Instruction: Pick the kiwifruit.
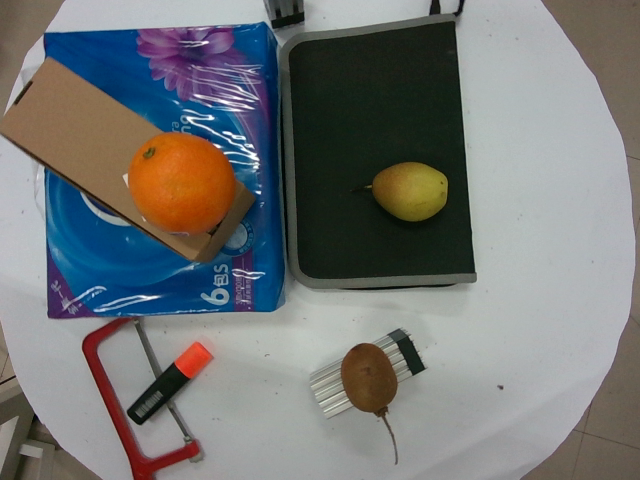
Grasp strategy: vertical